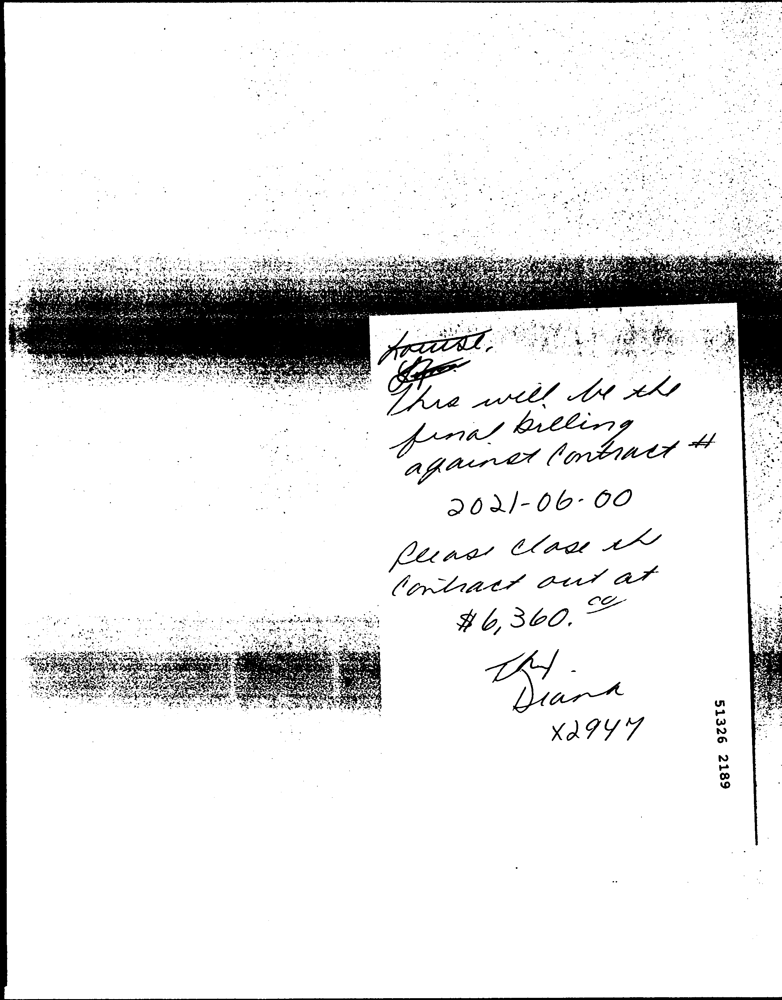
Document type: Invoice